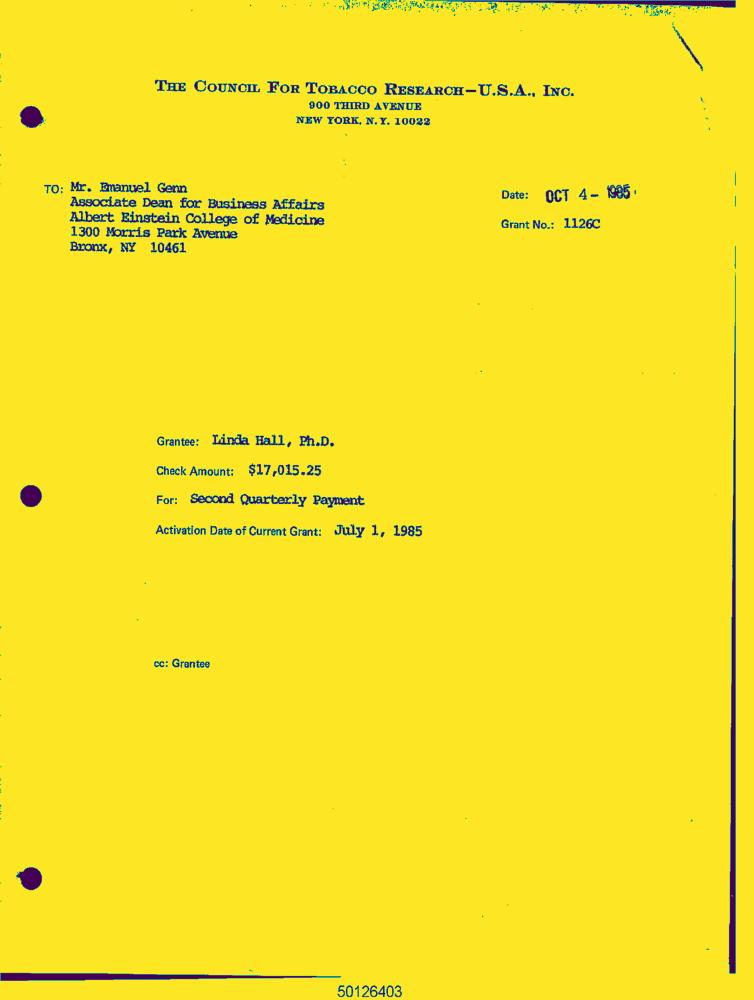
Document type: Letter-Doc